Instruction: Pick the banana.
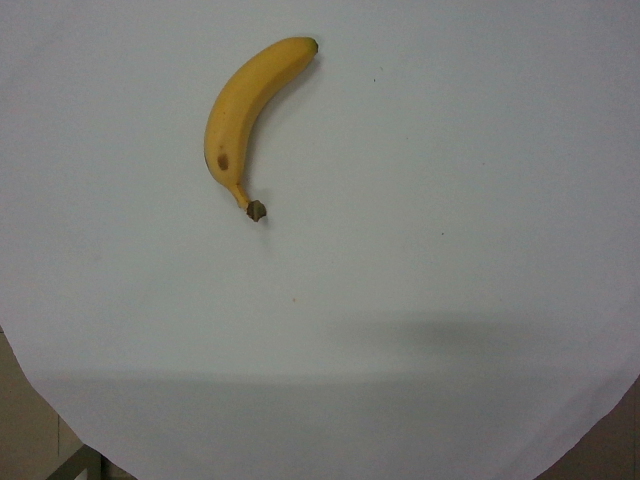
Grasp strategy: vertical